Identify and extract the amount in words, amount in numbers, payee name, cheque date, and bank name from the image.
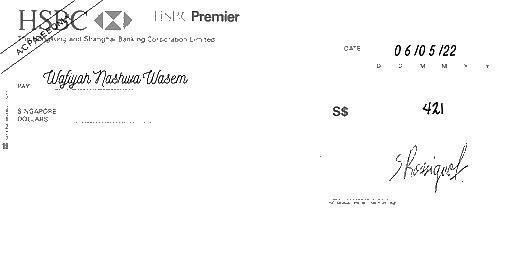
amt_in_words:
amt_in_figures: 421
payee_name: Wafiyah Nashwa Wasem
bank_name: HSBC
cheque_date: 06/05/22